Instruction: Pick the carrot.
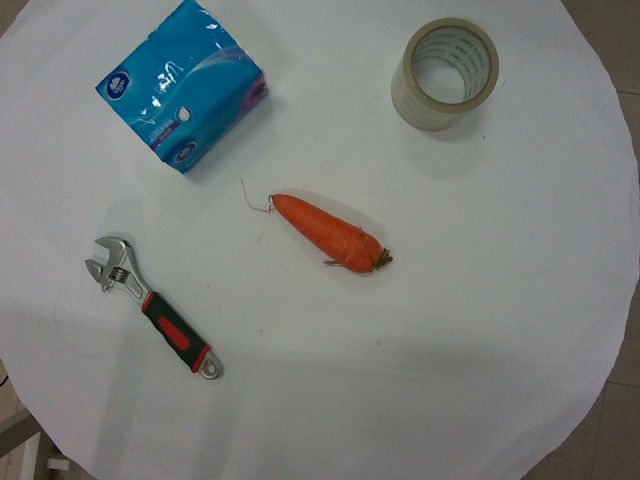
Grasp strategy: vertical